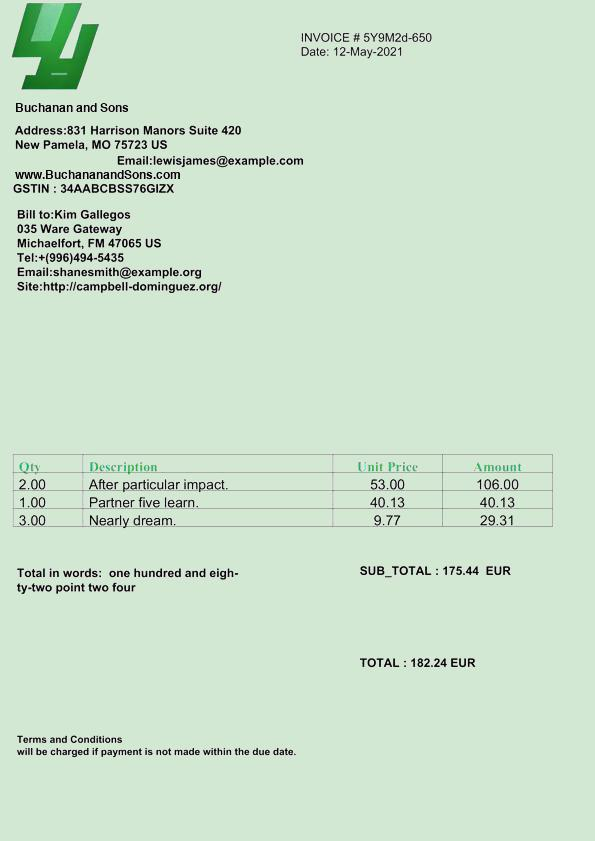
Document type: Invoice